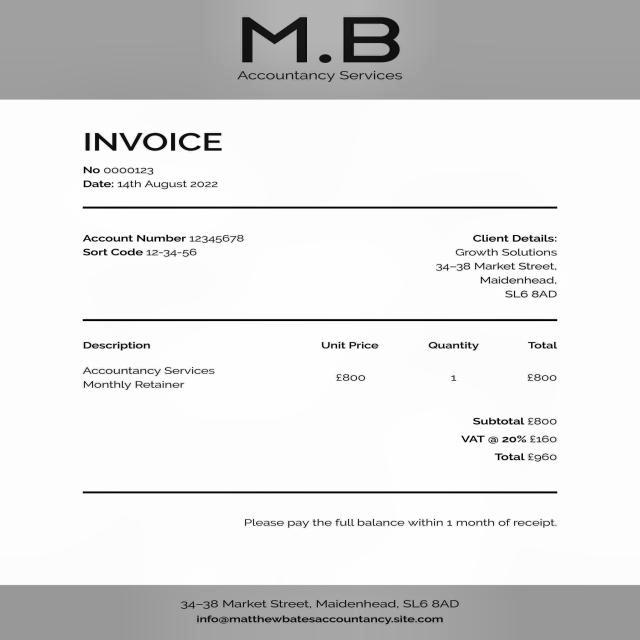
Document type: Invoice